Question: Describe the condition in detail:
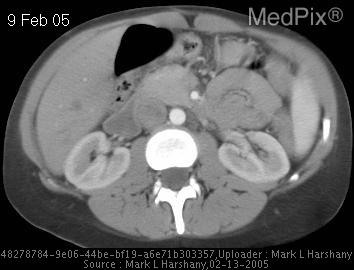
Answer: The disease is discussed as: Internal hernia is an uncommon cause of small bowel obstruction that may be increasing in frequency. Because the clinical diagnosis of internal hernia is difficult, imaging studies such as computed tomography (CT) and small bowel follow through play an important role. Transmesenteric hernia is the most common type and is usually related to prior abdominal surgery, especially with creation of a Roux-en-Y anastomosis (eg, liver transplantation, gastric bypass). CT may allow confident diagnosis in most cases.

When the small bowel herniates through a defect in the mesentery or omentum, the herniated bowel is compressed against the abdominal wall, with no overlying omental fat in most cases and at most levels of anatomic section through the herniated bowel. The herniated bowel tends to appear clustered and lies outside the colon, a reversal of the normal anatomic arrangement. As a result, the adjacent colon is displaced centrally (eg, transverse colon displaced dorsally, ascending colon displaced medially). There will be some degree of compression, crowding, displacement, and obstruction of both the bowel and blood vessels.

The herniated bowel may also twist within the hernia sac, which results in volvulus and a predisposition to bowel ischemia. Twisting of the mesenteric vessels, or the whirl sign, or twisting of the bowel itself is diagnostic of volvulus, and engorged blood vessels, mesenteric ascites, and bowel wall thickening suggest bowel ischemia.

CT signs most suggestive of transmesenteric hernia are those that depict the abnormal cluster of bowel loops along the periphery of the peritoneal cavity and lack of omental fat covering the clustered small bowel.